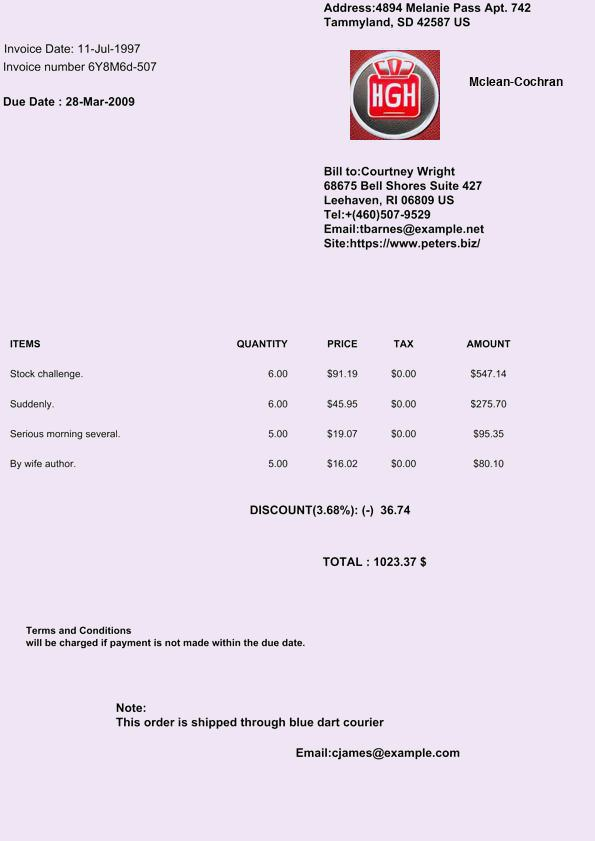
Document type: Invoice